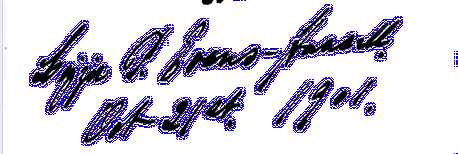
Signature of: lizzie p evans hansell